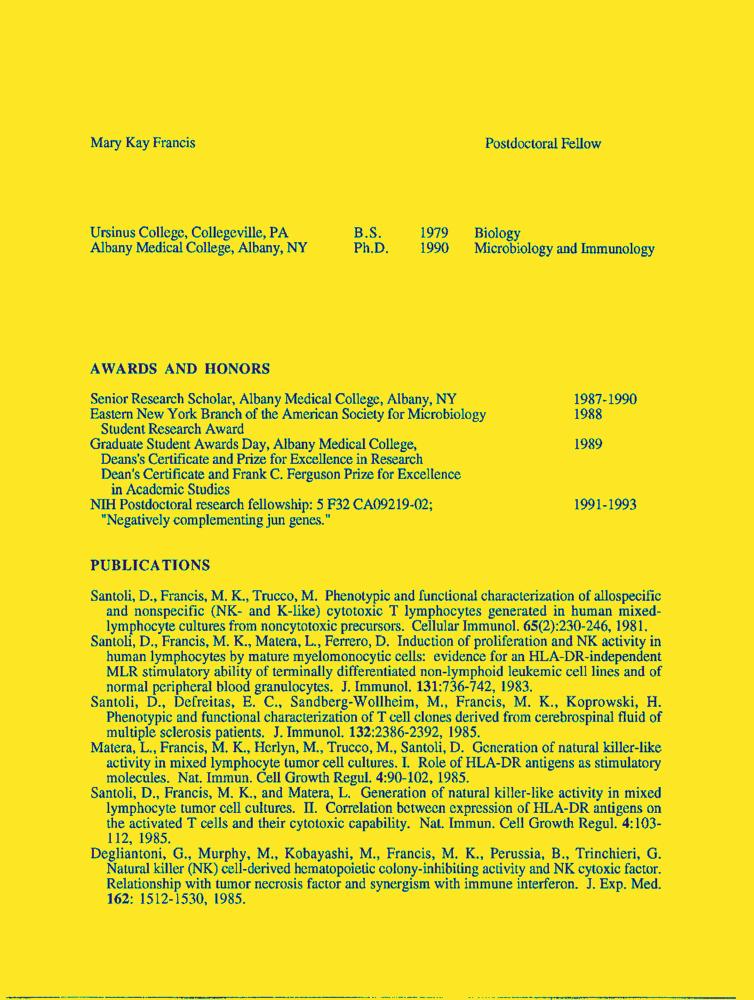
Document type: Resume-Doc